Question: What do the imaging results show?
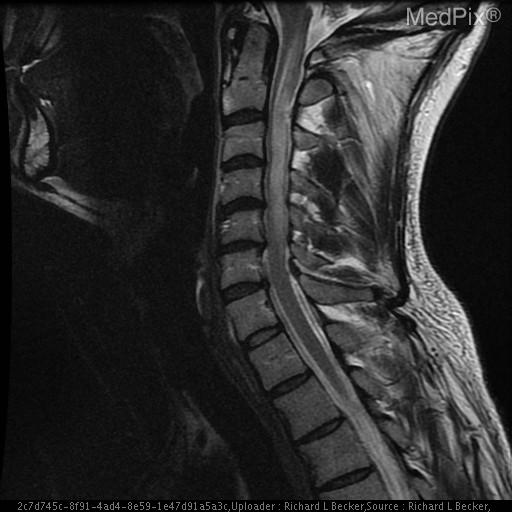
Answer: The imaging shows Focal, well-defined enhancing lesion in the posterior aspect of the cord at C2-C3, which replaces rather than displaces cord tissue.  Increased T2 signal within and thickening of the spinal cord from C1 to C5, consistent with surrounding edema. No involvement of adjacent bone or dura. An area of increased T2 signal within the cervical spinal cord from the level of C1 to C5, tapering at each end, with thickening of the spinal cord in this region..